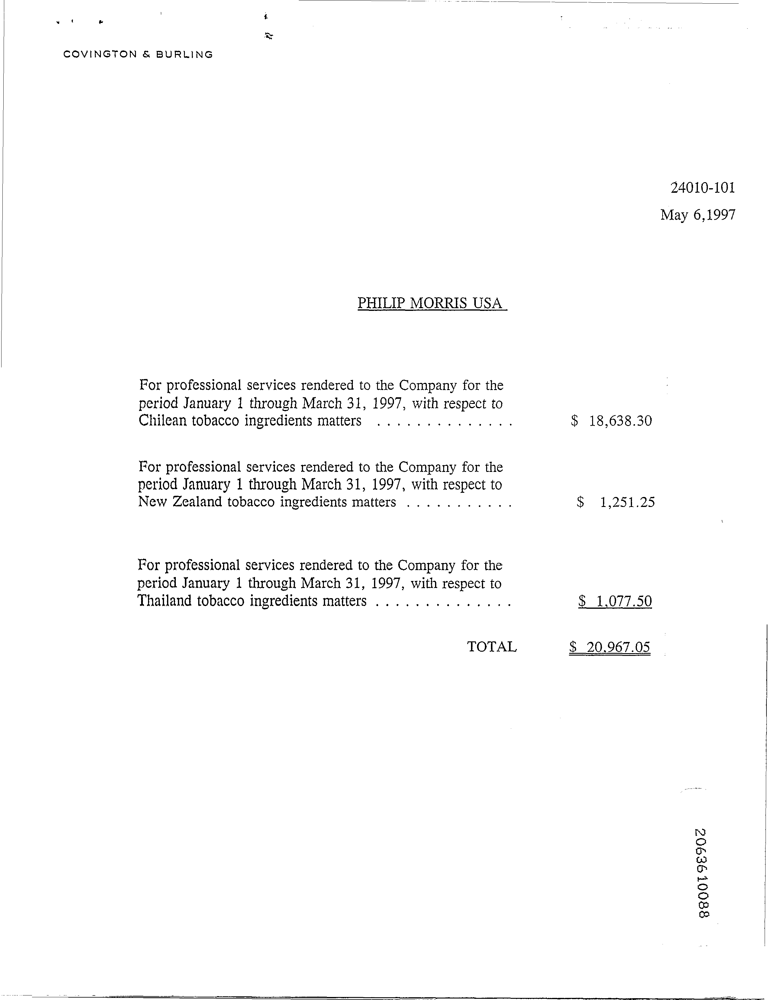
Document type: Invoice